Question: Which state is mentioned in the document?
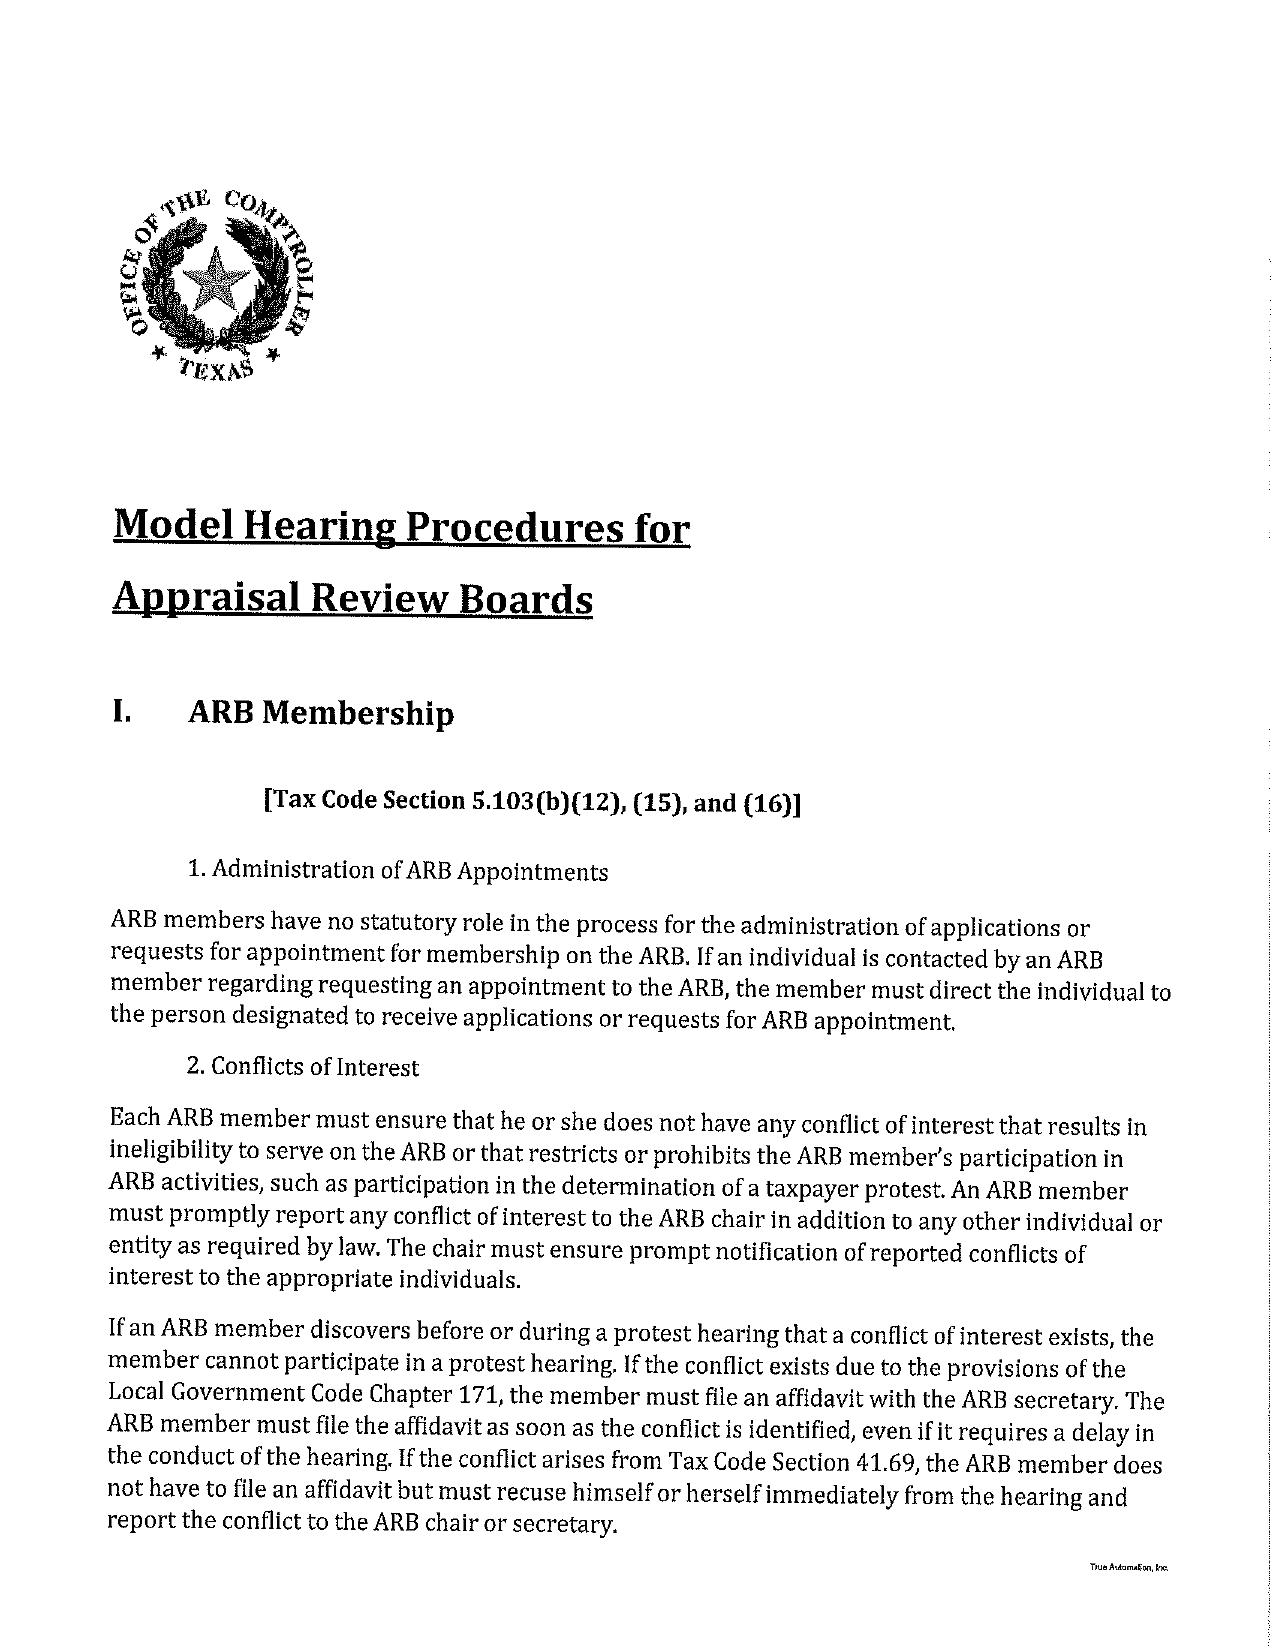
Answer: "Texas"